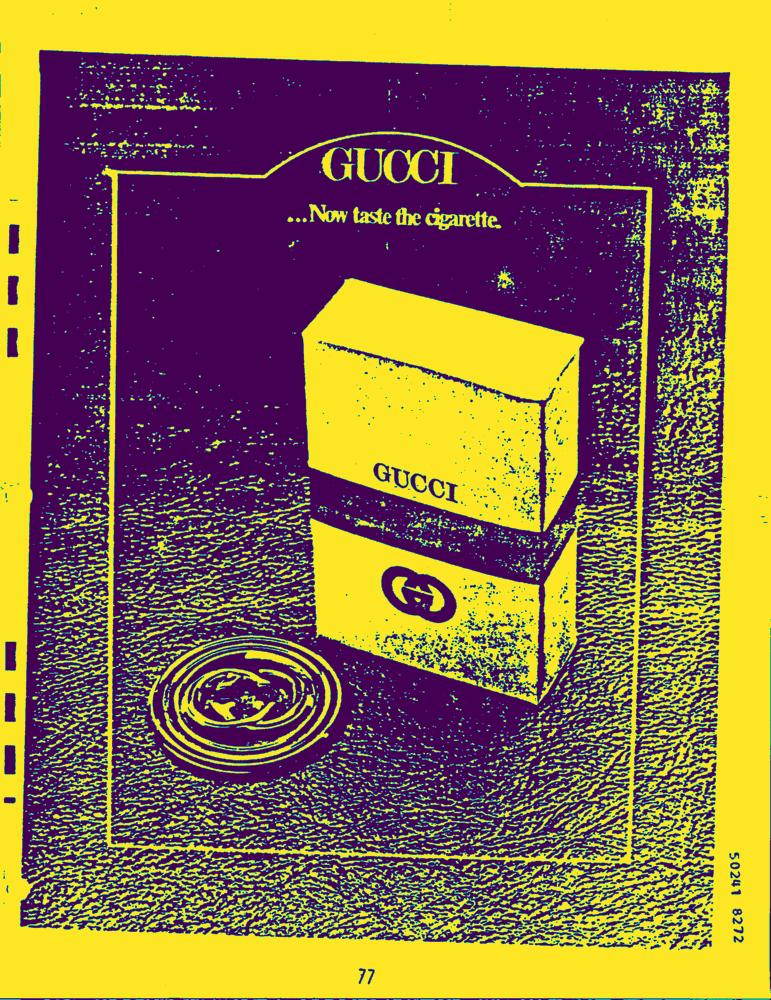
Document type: AD